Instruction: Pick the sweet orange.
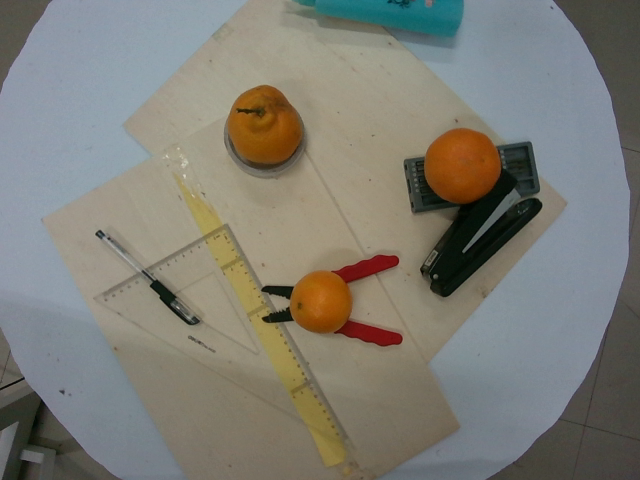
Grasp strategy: vertical